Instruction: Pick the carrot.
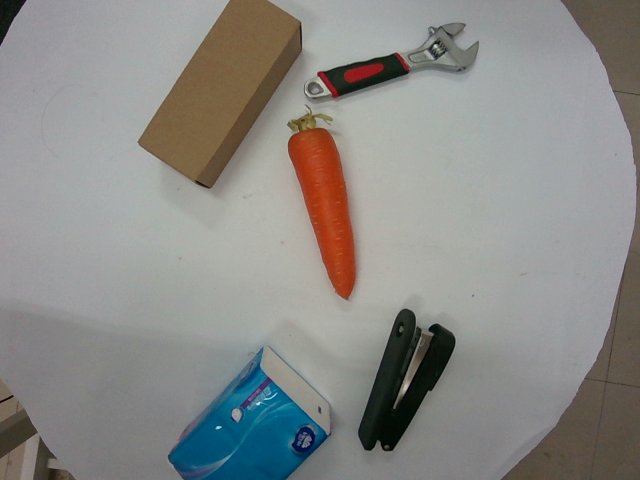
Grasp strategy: vertical